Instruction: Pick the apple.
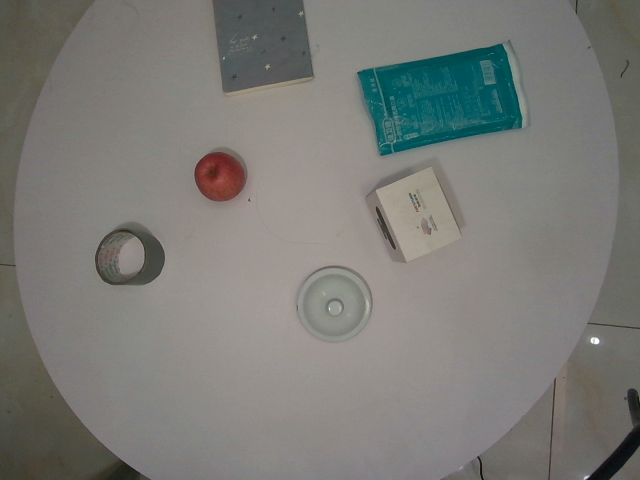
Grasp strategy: vertical